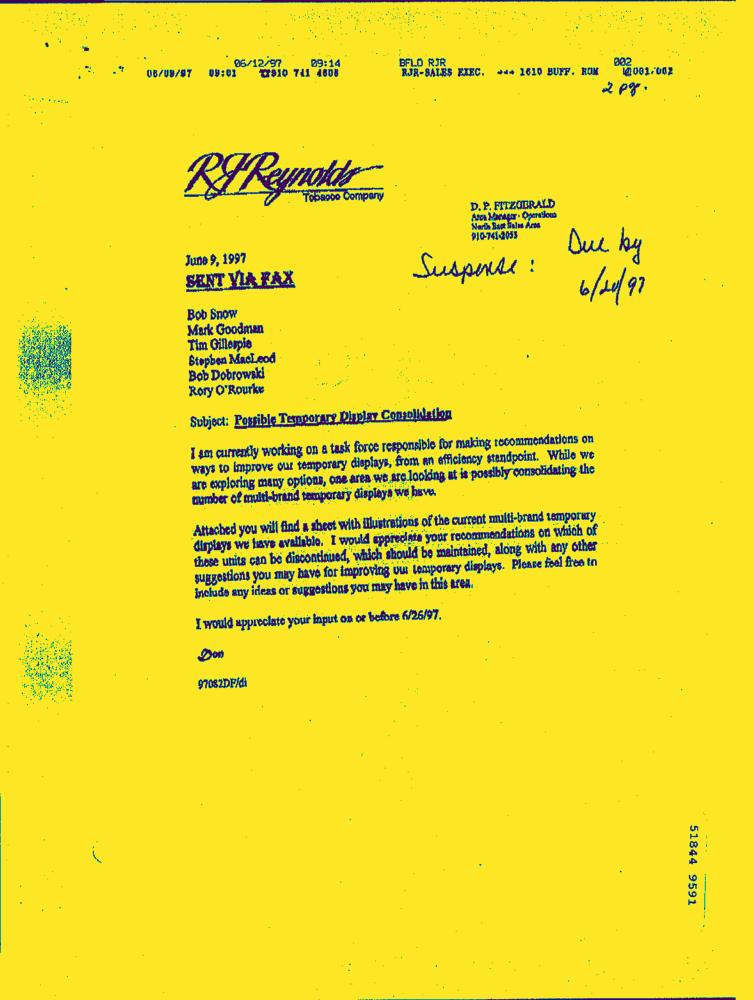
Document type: Letter-Doc